Question: What is the filing due date as per the document?
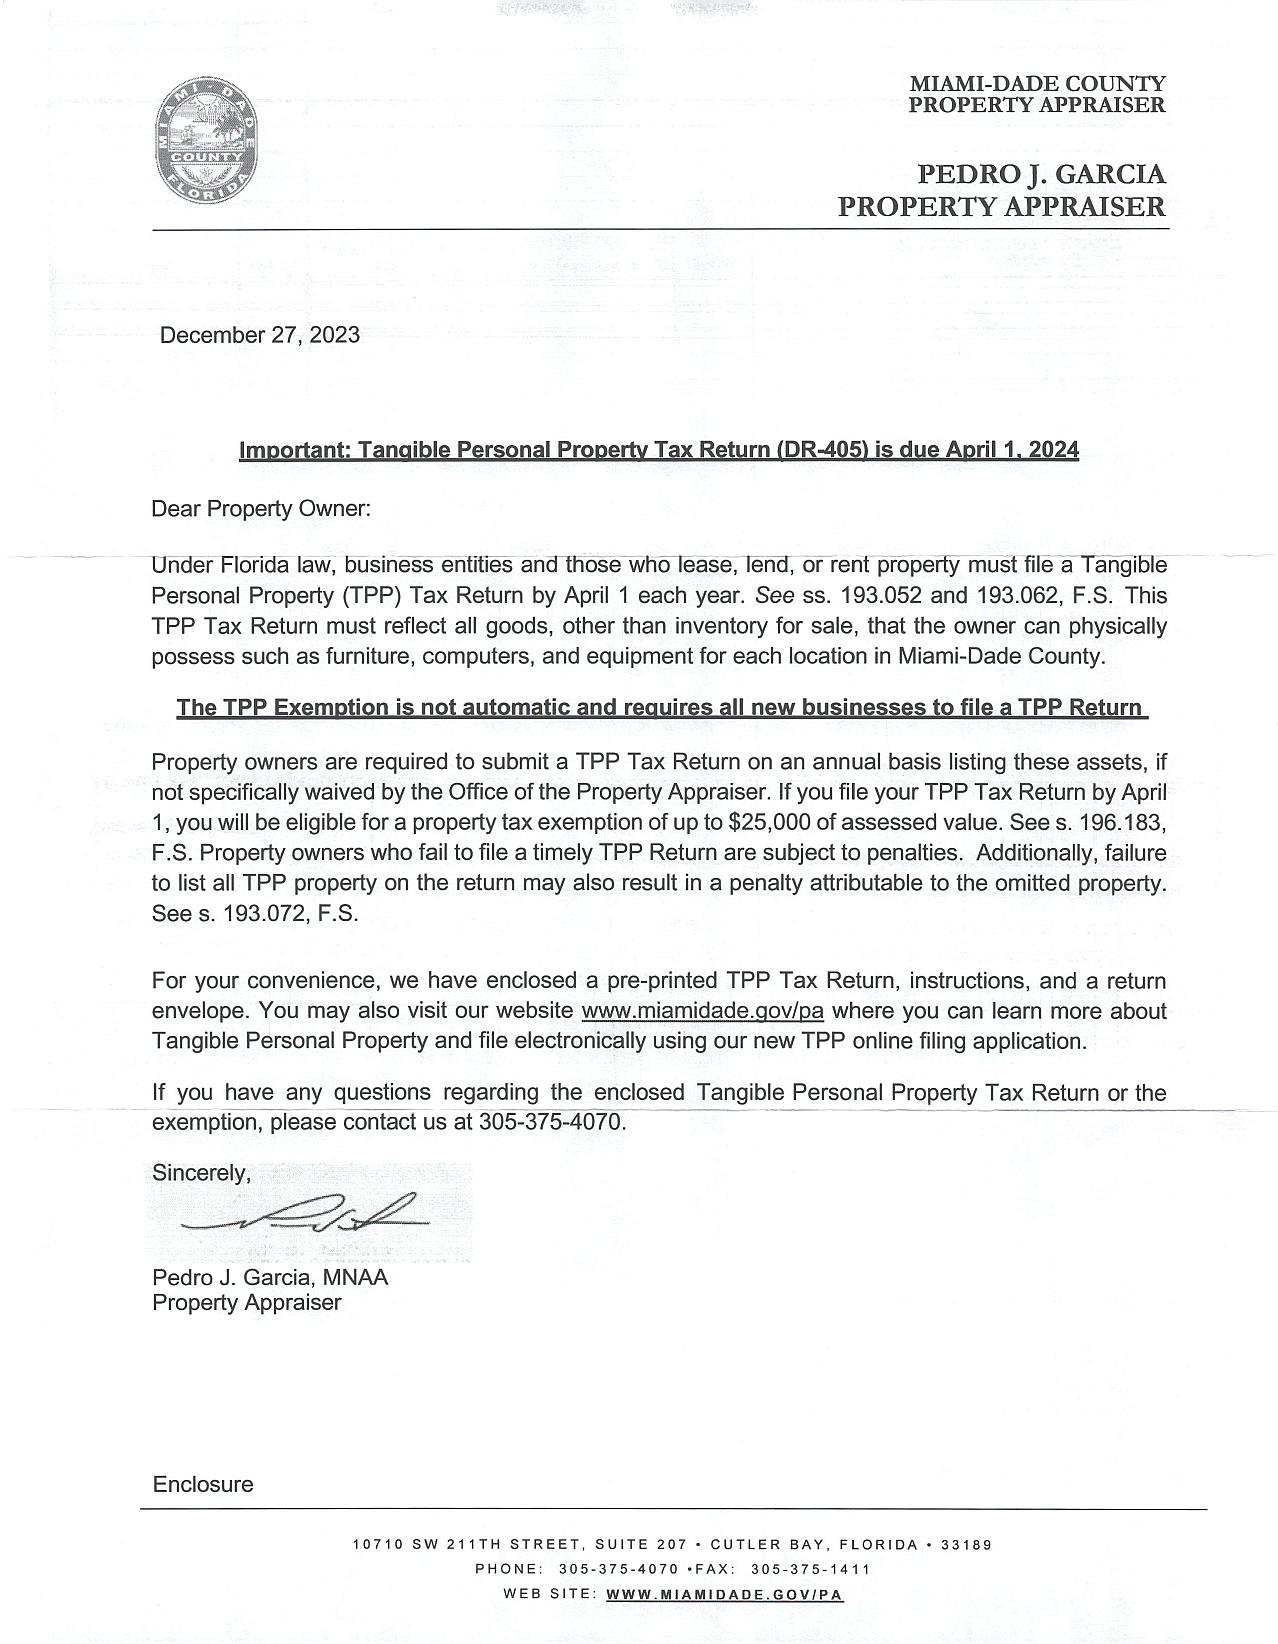
Answer: "1-Apr-24"